Question: In what way does the history help explain the case?
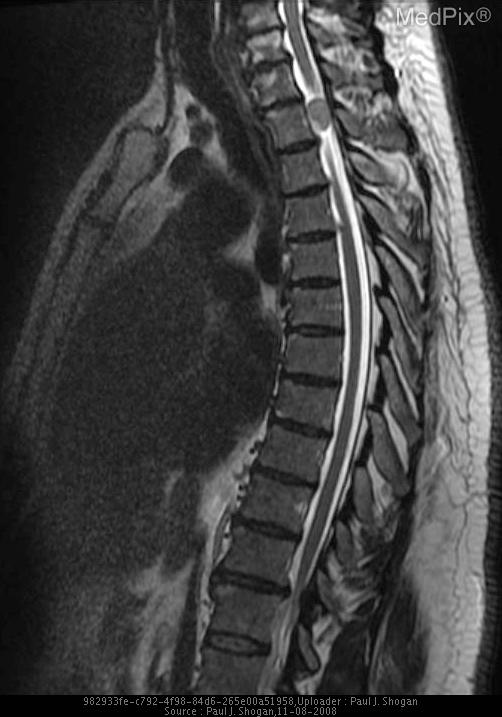
Answer: The patient's history of 56 yo male with 24 month history of gradually worsening upper back pain. is key in understanding the case.